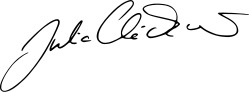
Signature of: julia klöckner